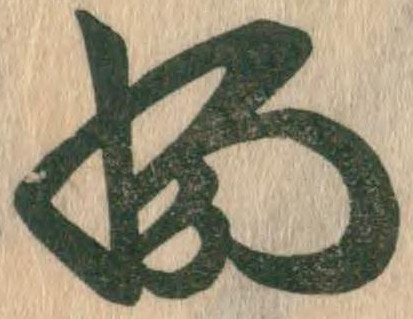
Signature of: kaneyoshi shinnō